Patient: Female, age 75
A 75-year-old woman was admitted to our institution with a 2-week history of cough, sputum production, and fever. She had undergone right middle and right lower lobectomy for a double lung cancer 13 years earlier and recently underwent chemotherapy for tumor recurrence in the right thoracic cavity just before admission. On physical examination, the patient was thin with a body mass index of 16.9. She was febrile, with a body temperature of 37.8  C, but all other vital signs were normal. Vesicular sounds were weak on right chest auscultation. Chest X-ray and computed tomography (CT) revealed that compared with a previous study, there was a new contractive consolidation with cavity in the remaining right upper lobe (Fig. 1). Laboratory tests showed elevation of inflammatory markers: white blood cell count (WBC) 9180/muL and C-reactive protein (CRP) 9.87 mg/dL. We clinically diagnosed bacterial pneumonia; intravenous imipenem (IPM)/cilastatin (CS) was administered, but symptoms did not improve. Since fungal infection was a differential diagnosis of the CT findings, we added micafungin (MCFG). Treatment with IPM/CS and MCFG was continued for 2 weeks, but there was no improvement.
On further test, 3 sputum acid-fast bacillus (AFB) smears yielded a positive result of 2+, but polymerase chain reaction for tuberculosis and Mycobacterium avium complex (MAC) were both negative. We assumed the causative organism to be NTM other than MAC, including the progressive and rapidly growing Mycobacterium abcessus. With this in mind, we continued IPM/CS at 1000 mg/day and started LVFX at 250 mg/day and CAM at 800 mg/day. Symptoms, laboratory tests, and chest X-ray and CT improved after initiation of LVFX and CAM (Fig. 2). AFB culture of all 3 sputum specimens was positive for NTM. DNA-DNA hybridization (DDH mycobacteria; Kyokuto Pharmaceuticals, Tokyo, Japan) identified M. triviale in one sputum specimen, but could not detect the specific NTM from the other two specimens. We assumed negative conversion of sputum AFB smear, and culture was noted 2 weeks after initiating pharmacotherapy with LVFX and CAM. We considered that the pathogenic bacteria do not contradict M. triviale by the result of DNA-DNA hybridization and the clinical course.
We suggested additional intake of anti-tuberculosis drugs, but the patient declined and we reluctantly continued treatment with only LVFX and CAM for 12 months; IPM/CS were discontinued after symptom resolution. Twelve months after completing pharmacotherapy with LVFX and CAM, there have been no clinical manifestations of recurrence and sputum AFB smear and culture have remained negative.
Keywords: mycobacterium triviale, non-tuberculous mycobacteria, respiratory infection
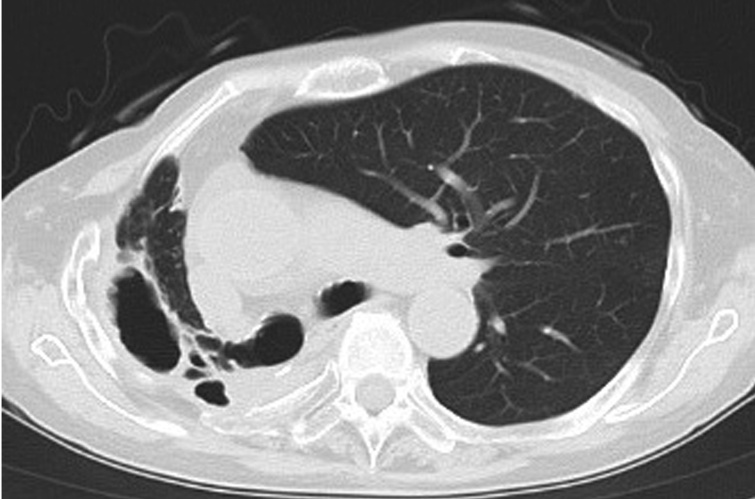
Image caption: Chest X-ray and CT after treatment. B) Chest computed tomography after pharmacotherapy shows resolution of the contractive consolidation in the right upper lobe.